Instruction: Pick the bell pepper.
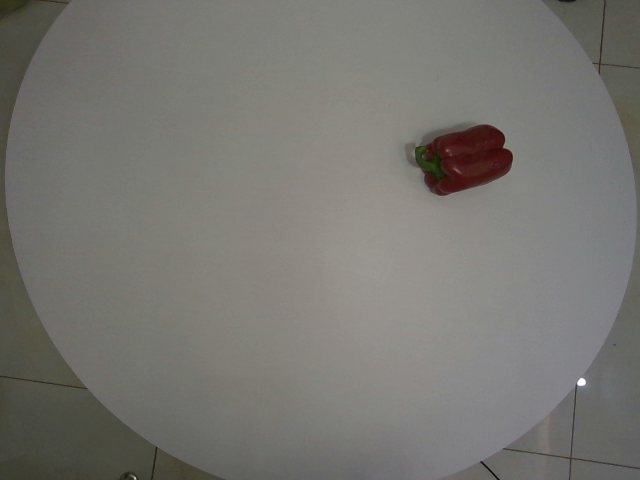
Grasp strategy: vertical